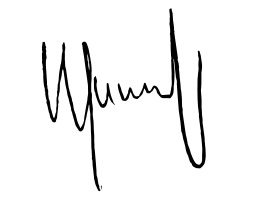
Signature of: q24641944